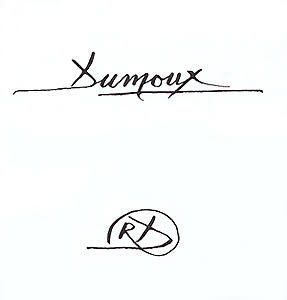
Signature of: raymond dumoux